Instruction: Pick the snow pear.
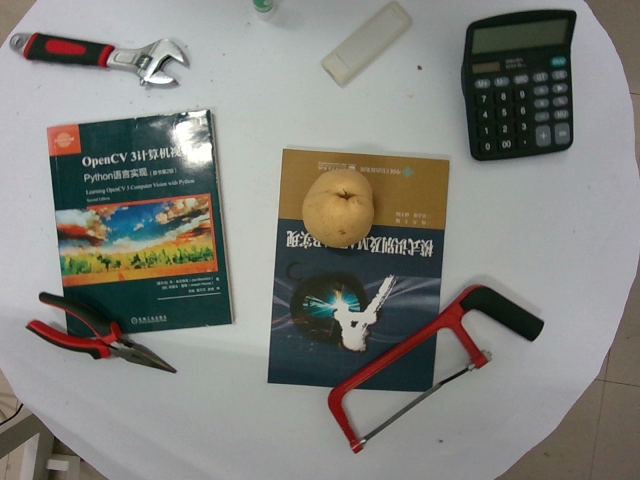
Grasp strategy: vertical